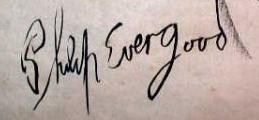
Signature of: philip evergood